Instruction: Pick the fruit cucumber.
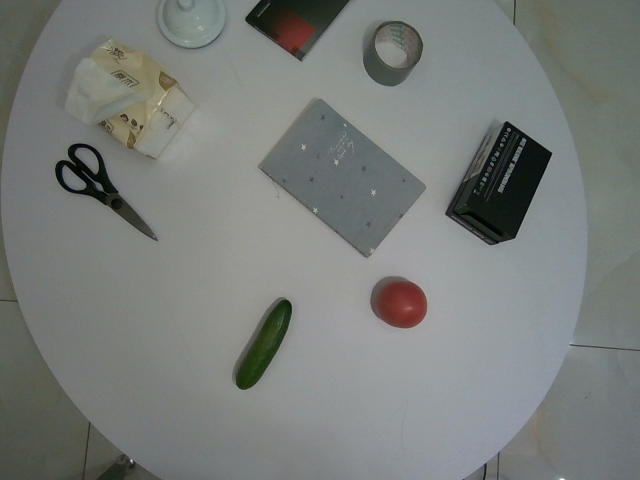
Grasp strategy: vertical